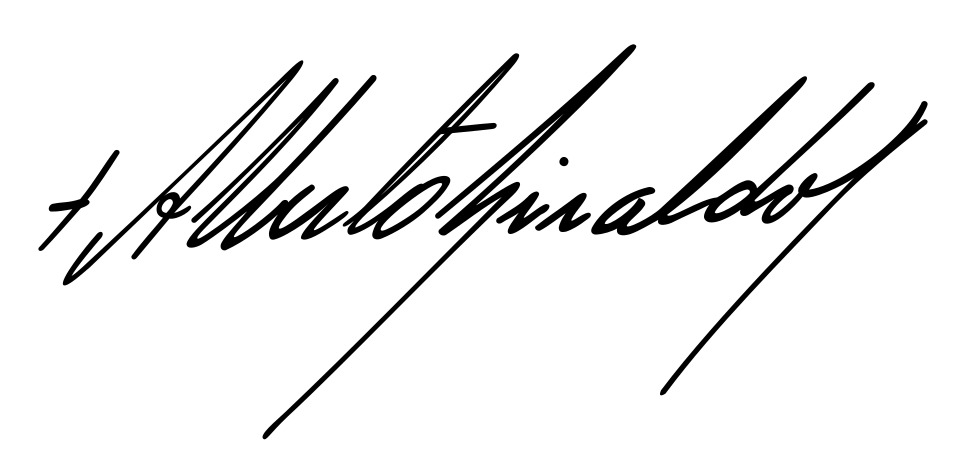
Signature of: alberto giraldo jaramillo